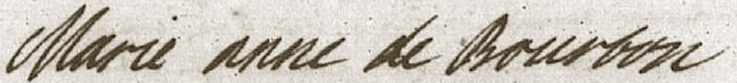
Signature of: marie anne de bourbon